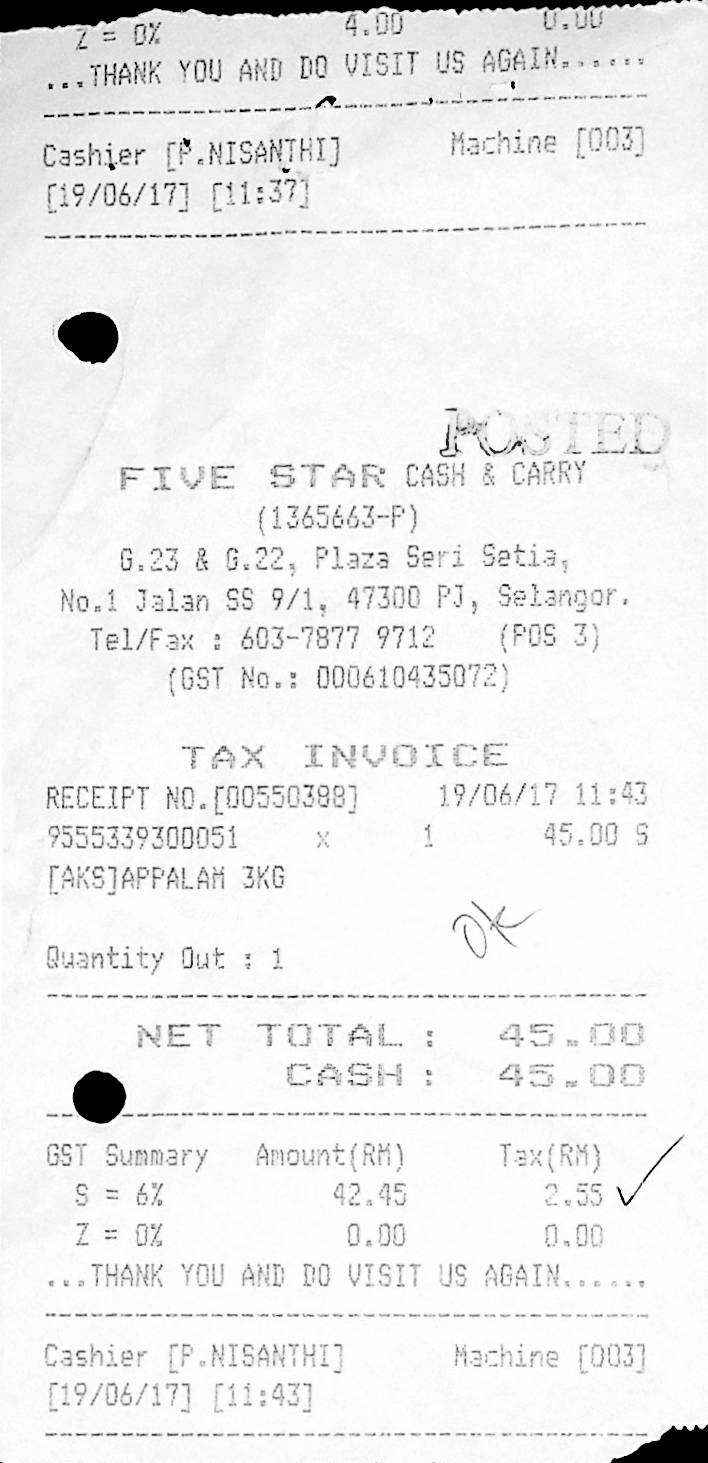
Z = 0%
4.00
0.00
THANK YOU AND DO VISIT US AGAIN
CASHIER [P.NISANTHI]
MACHINE [003]
[19/06/17] [11:37]
FIVE STAR CASH & CARRY
(1365663-P)
G.23 & G.22, PLAZA SERI SETIA,
NO.1 JALAN SS 9/1, 47300 PJ, SELANGOR,
TEL/FAX : 603-7877 9712
(POS 3)
(GST NO.: 000610435072)
TAX INVOICE
RECEIPT NO.[00550388]
19/06/17 11:43
9555339300051
X
1
45.00 S
[AKS]APPALAM 3KG
QUANTITY OUT : 1
NET TOTAL :
POSTED
45.00
CASH :
45.00
GST SUMMARY
AMOUNT(RM)
TAX(RM)
S = 6%
42.45
2.55
Z = 0%
0.00
0.00
THANK YOU AND DO VISIT US AGAIN
CASHIER [P.NISANTHI]
MACHINE [003]
[19/06/17] [11:43]